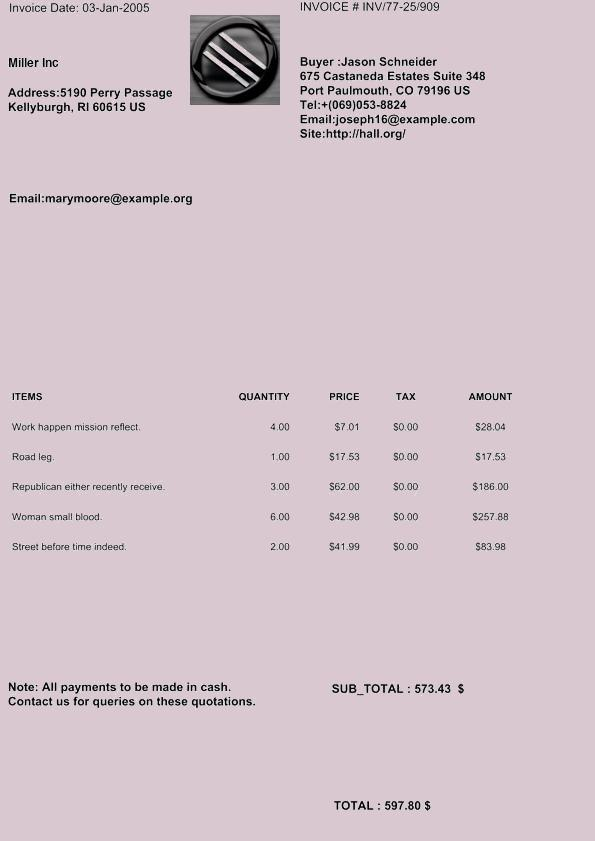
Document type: Invoice